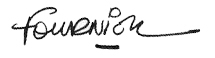
Signature of: jean claude fournier